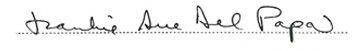
Signature of: frankie sue del papa